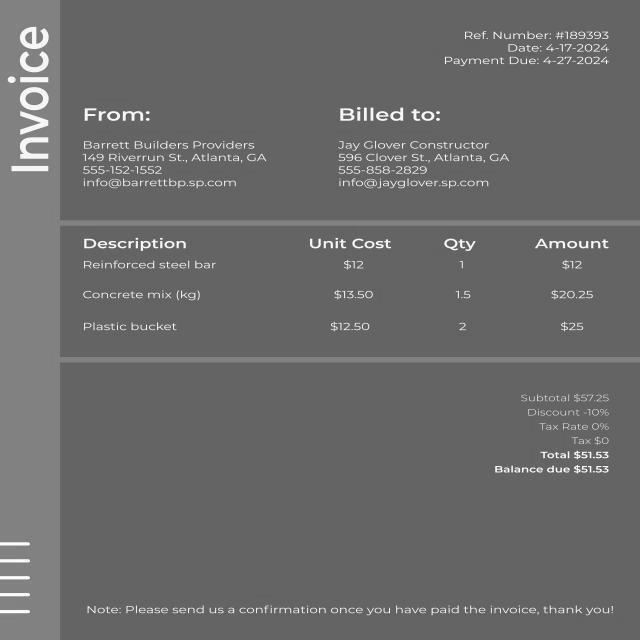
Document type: Invoice